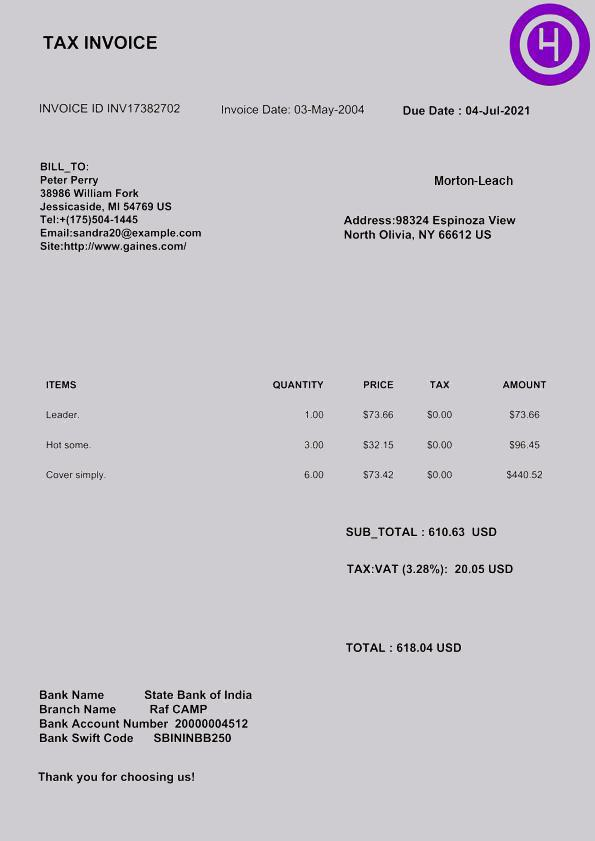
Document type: Invoice